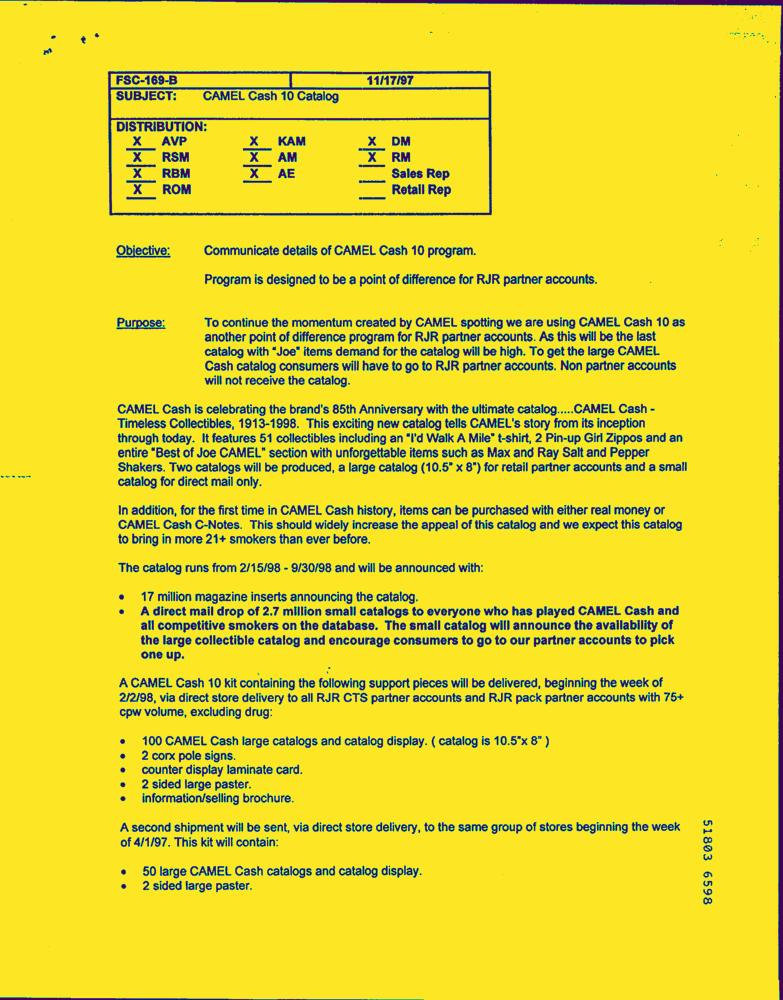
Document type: Letter-Doc